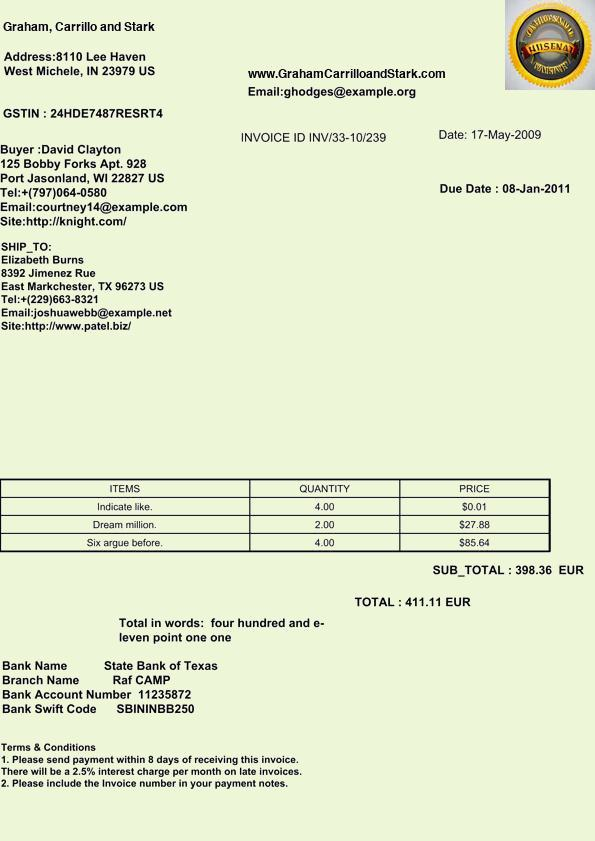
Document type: Invoice